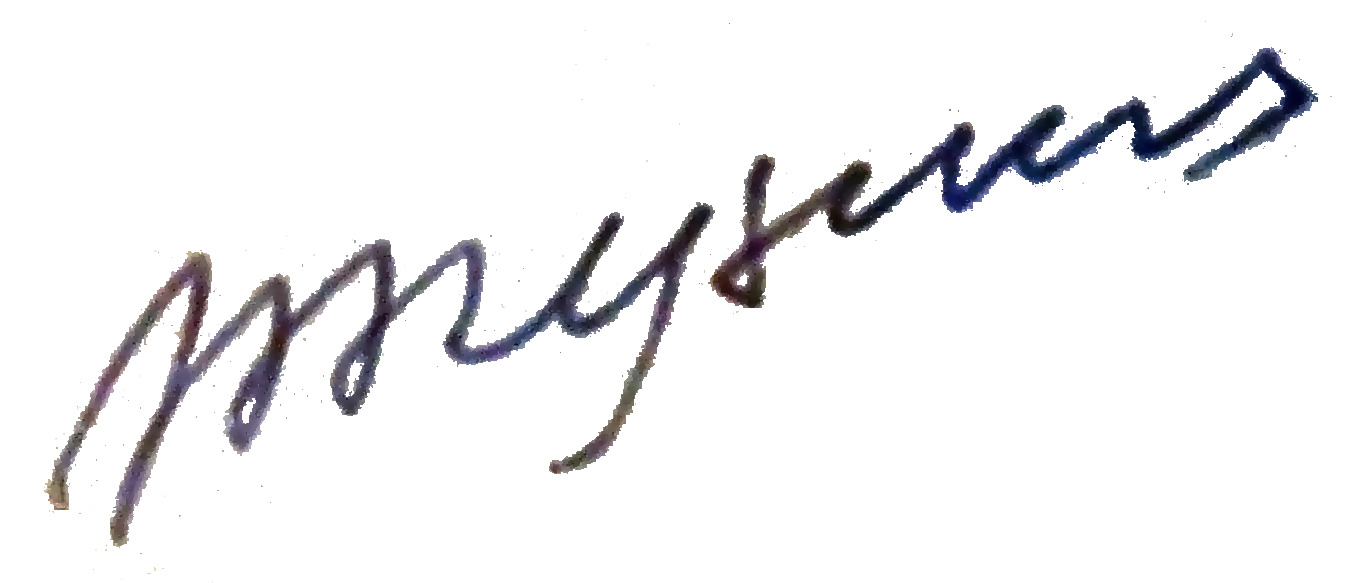
Signature of: nikolai dmitriyevich kuznetsov